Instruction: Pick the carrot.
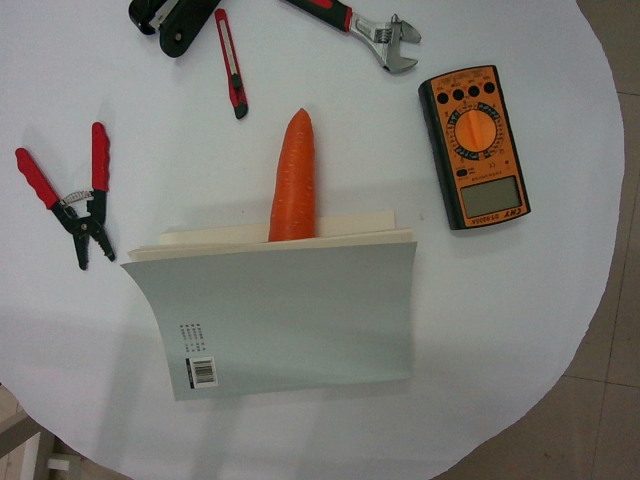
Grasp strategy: vertical